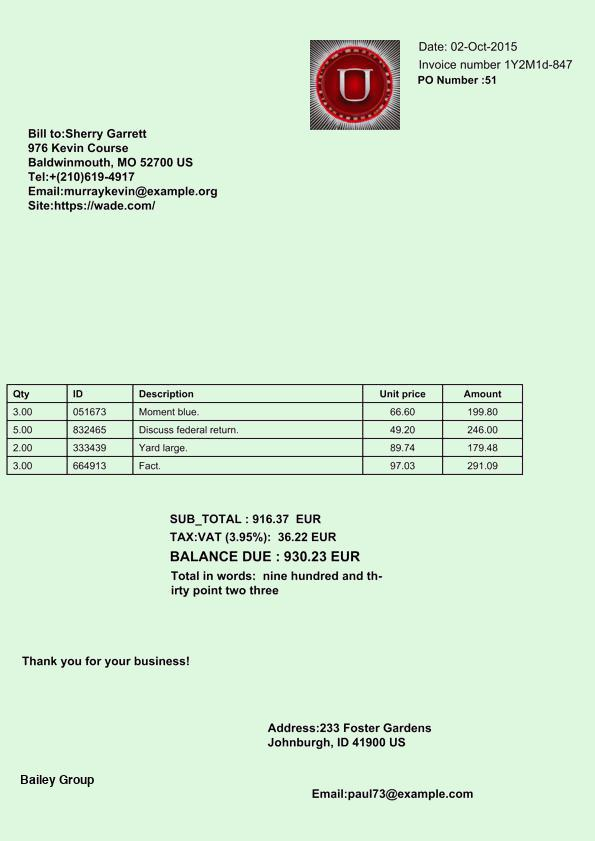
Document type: Invoice